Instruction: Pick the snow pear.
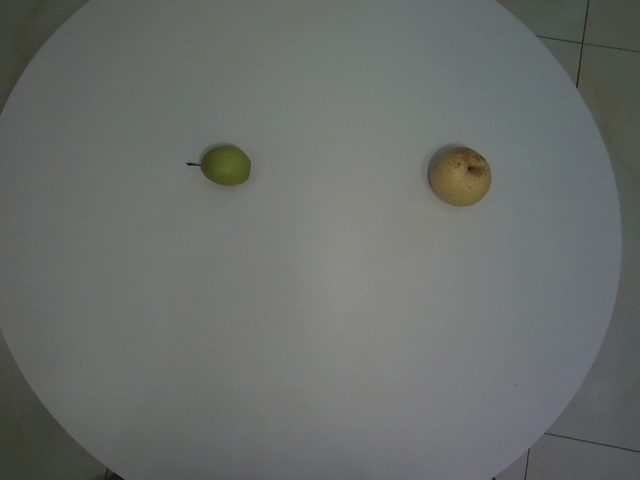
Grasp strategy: vertical